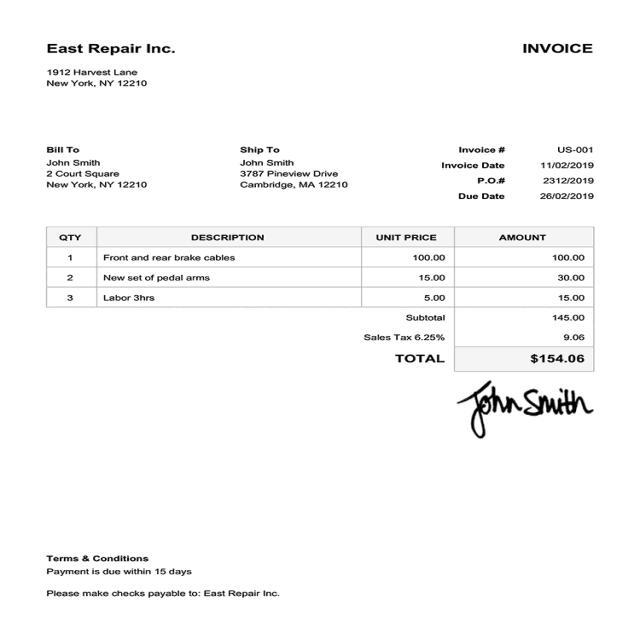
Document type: Invoice